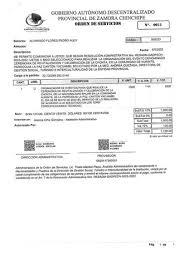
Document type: Invoice